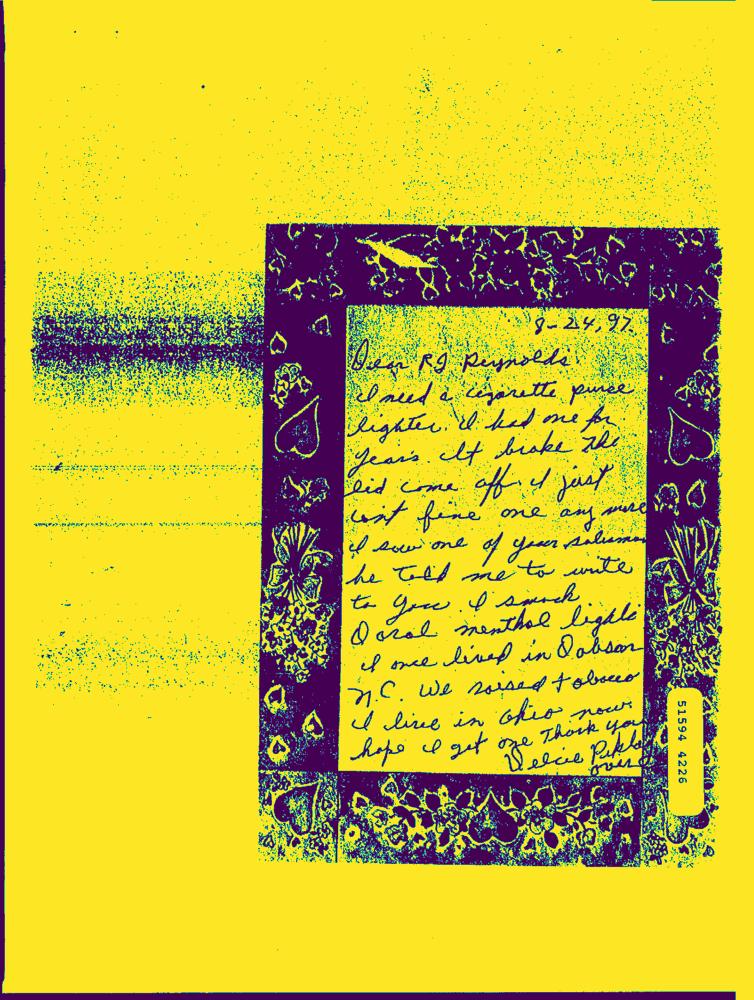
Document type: Hand-Written